Question: What might the diagnosis be?
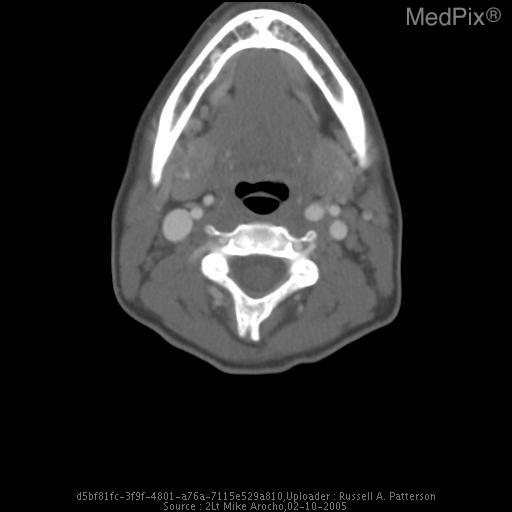
Answer: The possible diagnosis includes •  Malignancy
» Hodgkin’s disease
» Non-Hodgkin’s lymphoma
» Mediastinal malignancy
•  Benign neoplasm
•  Granulomatous disease
•  Other inflammation (abscess)
•  Congenital abnormality.